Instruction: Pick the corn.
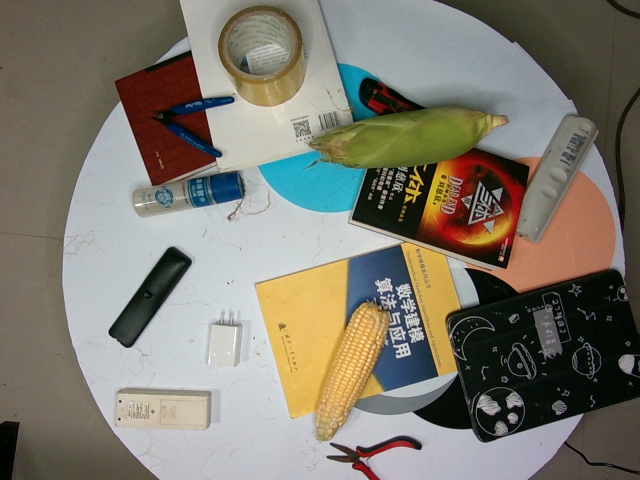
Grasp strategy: vertical